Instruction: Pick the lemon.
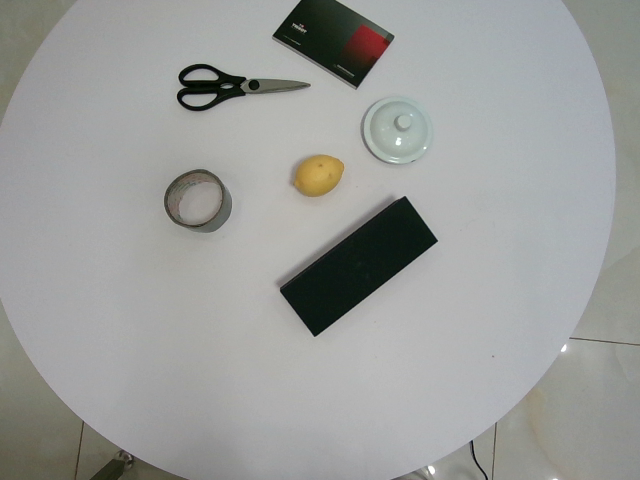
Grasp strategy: vertical